Question: What jurisdiction, city, or county is the document associated with?
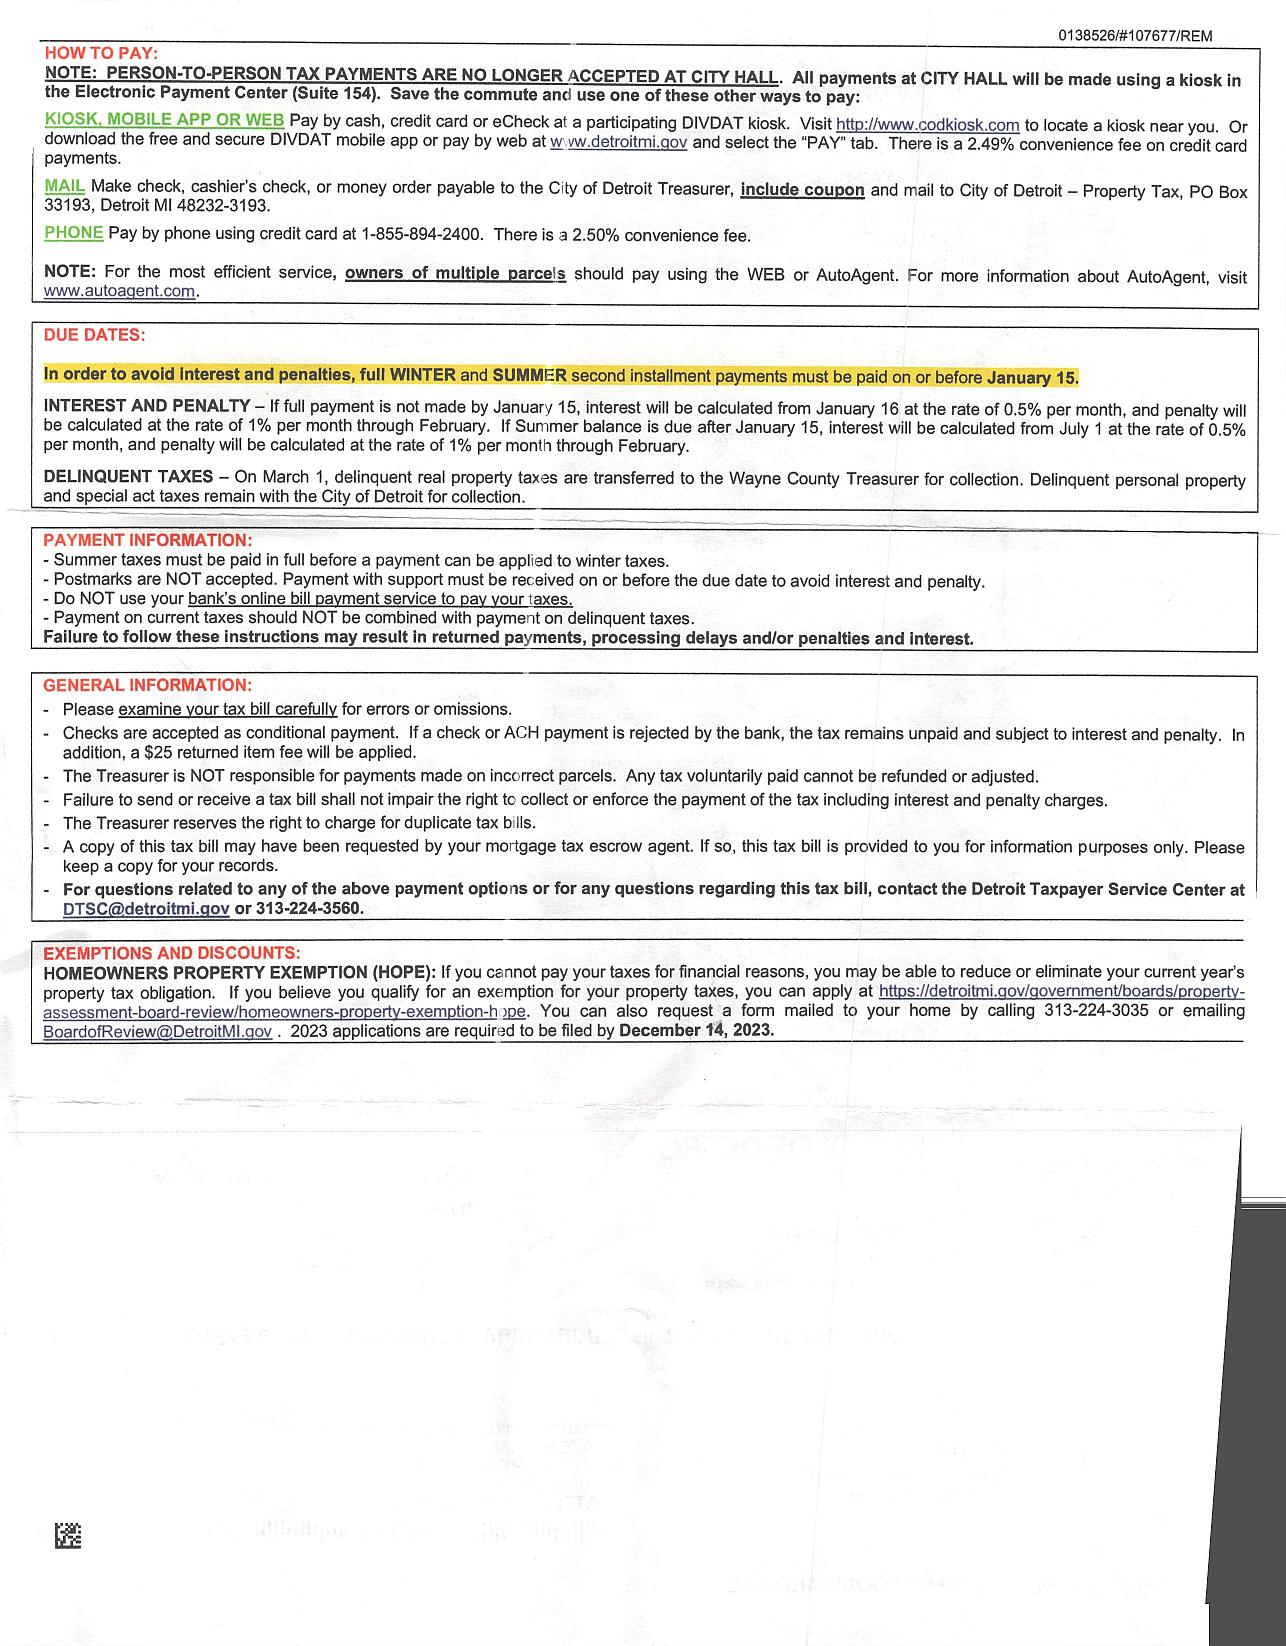
Answer: "City of Detroit"